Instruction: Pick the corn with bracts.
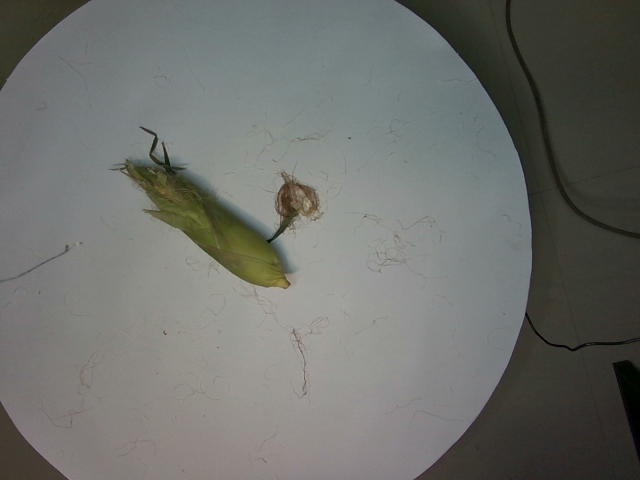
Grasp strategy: vertical